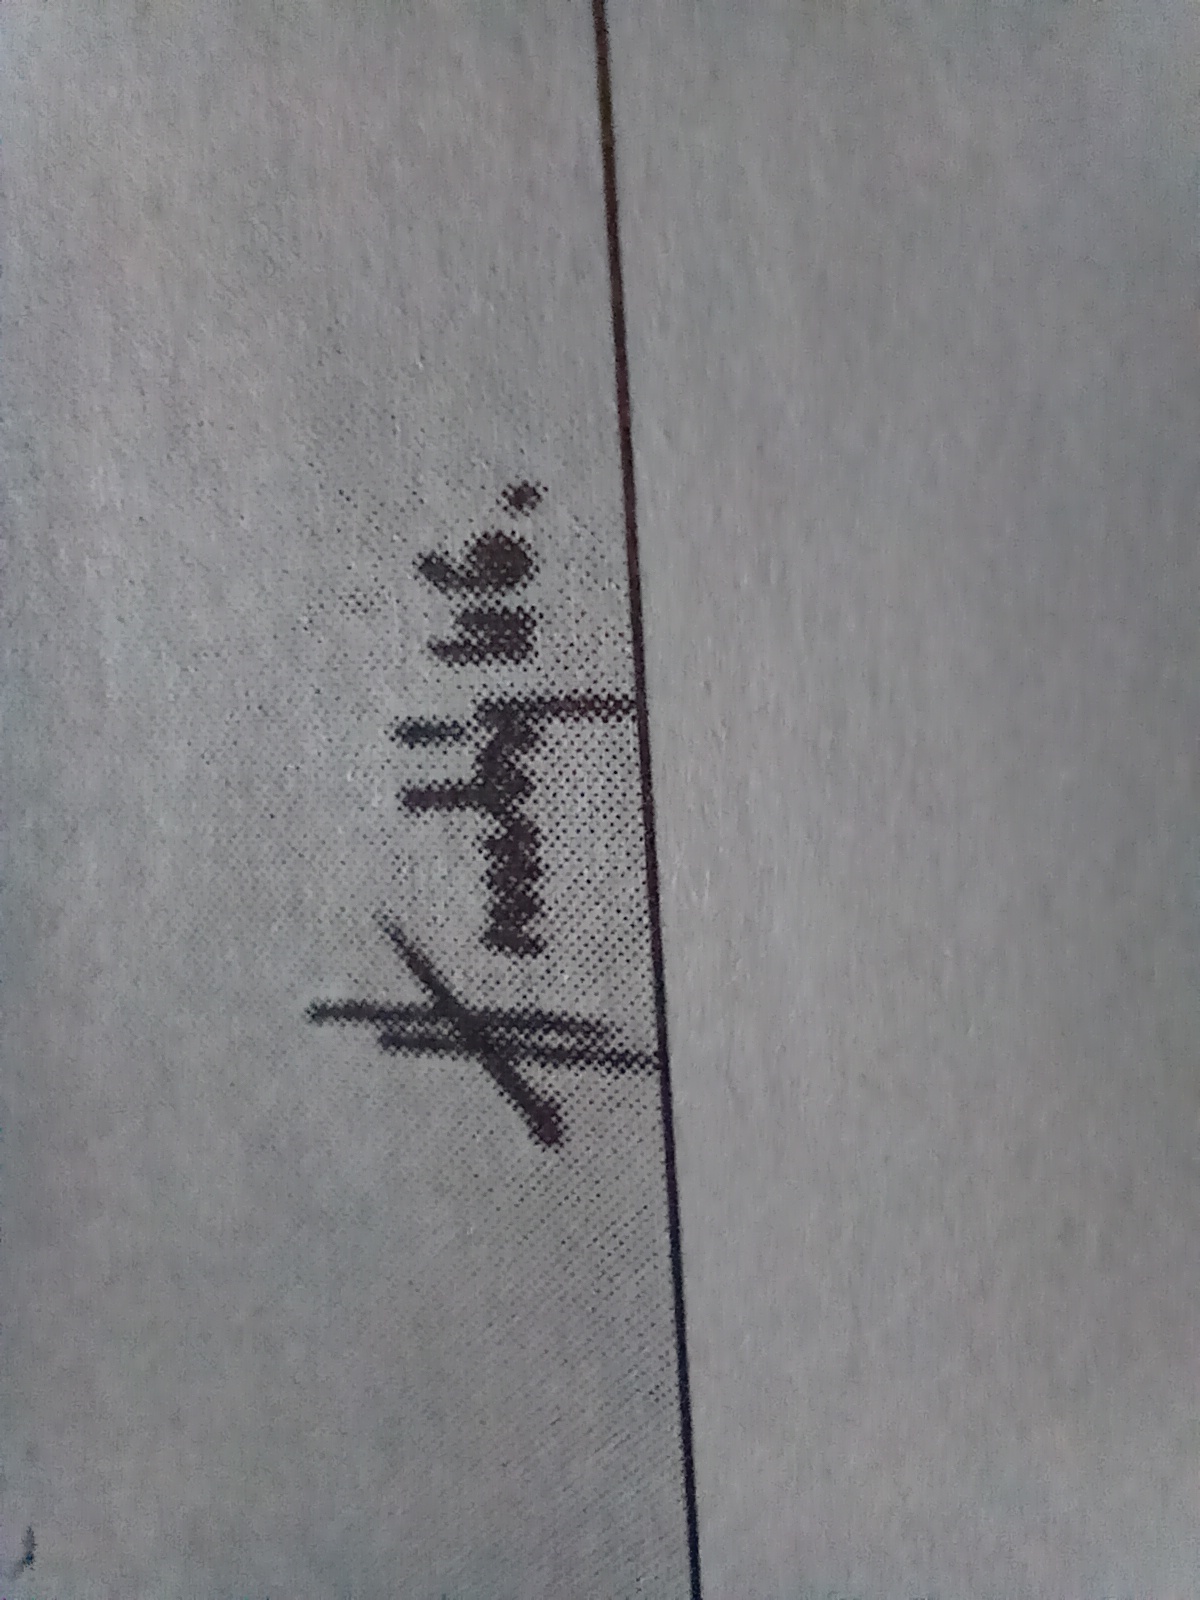
Signature of: františek hrubý